Question: Can you provide the account number mentioned in the document?
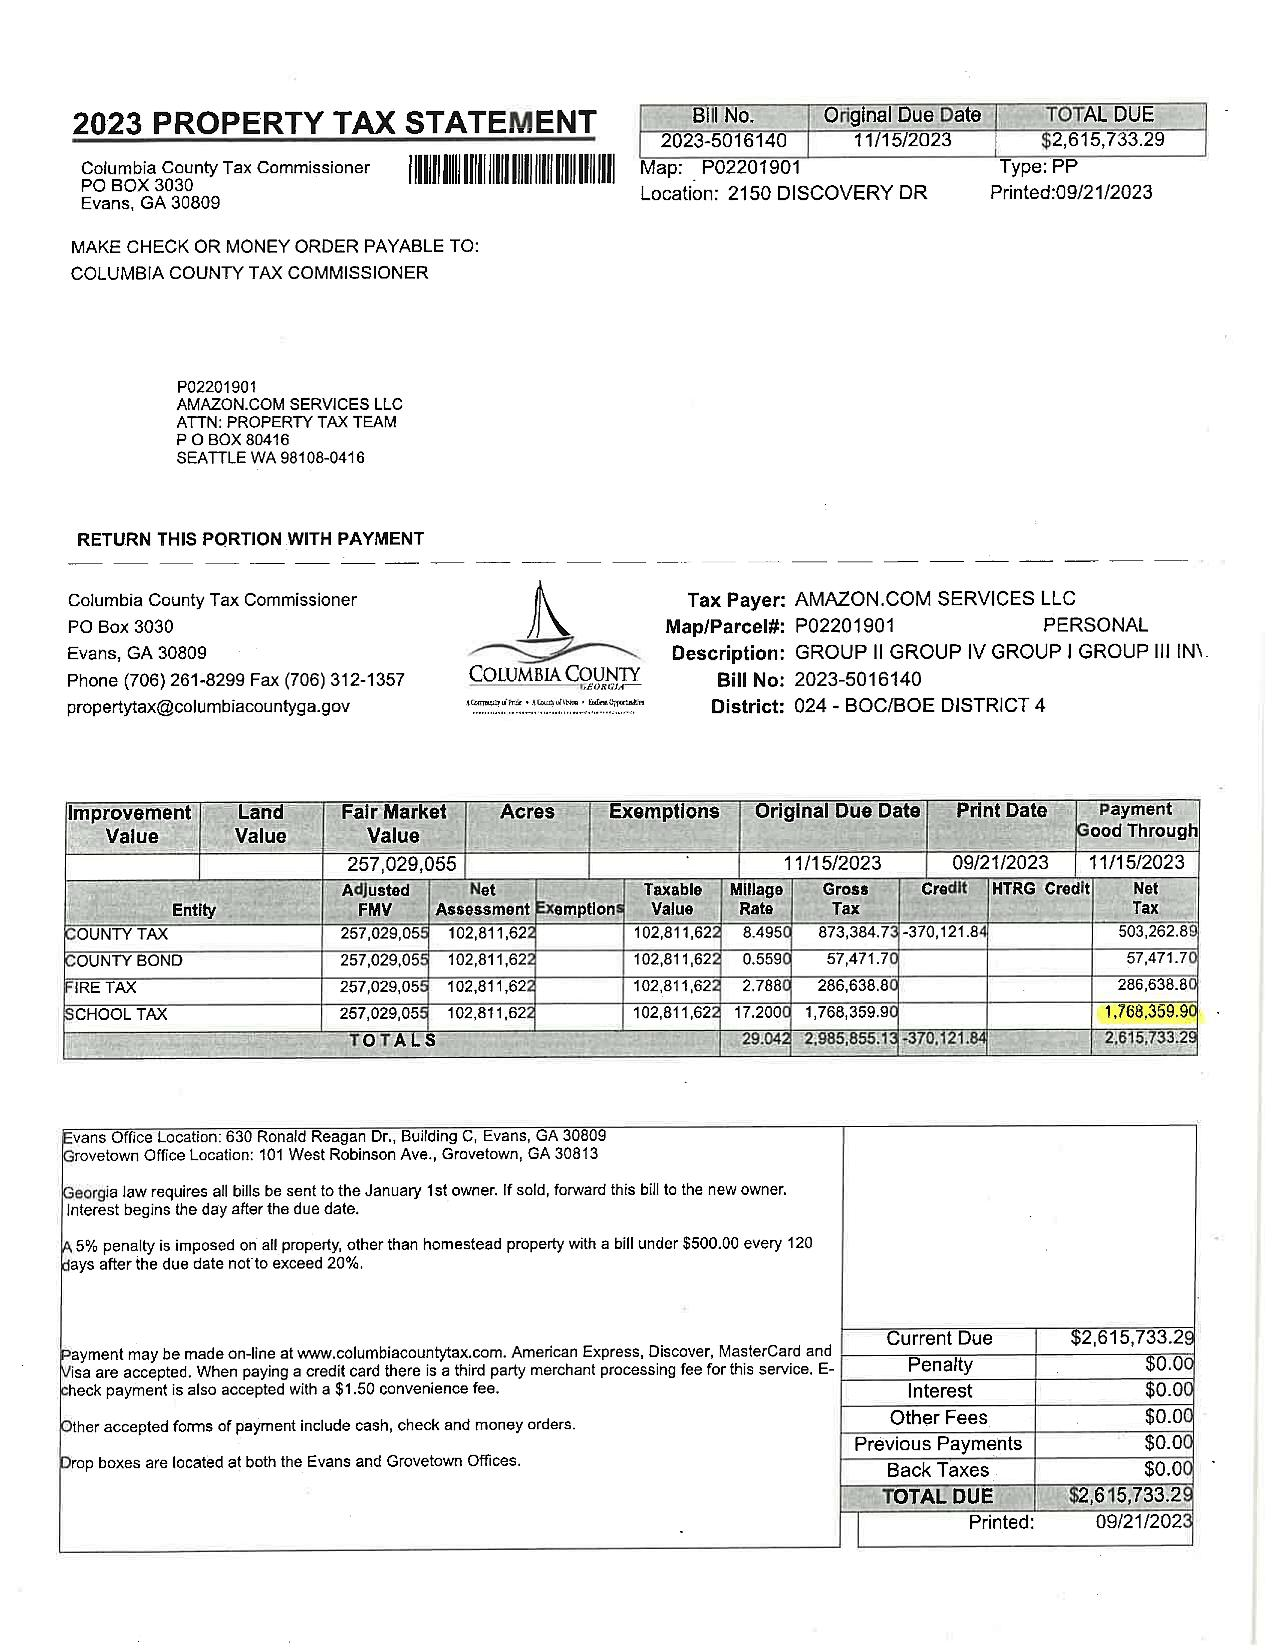
Answer: "PO2201901"